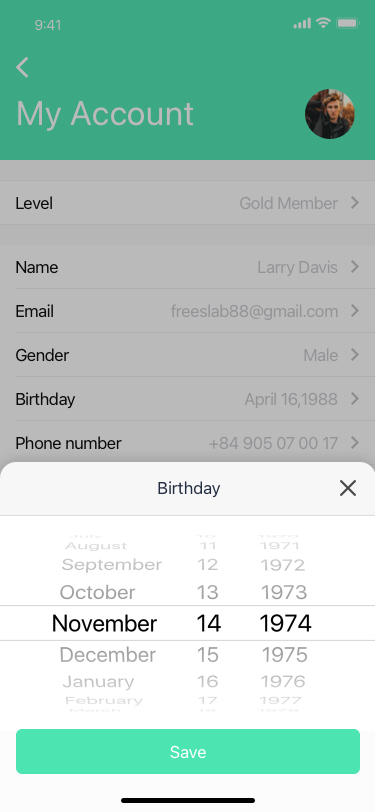
Text in this UI design:
My Account
Level
Gold Member
Larry Davis
freeslab88@gmail.com
Male
April 16,1988
+84 905 07 00 17
Save
Birthday